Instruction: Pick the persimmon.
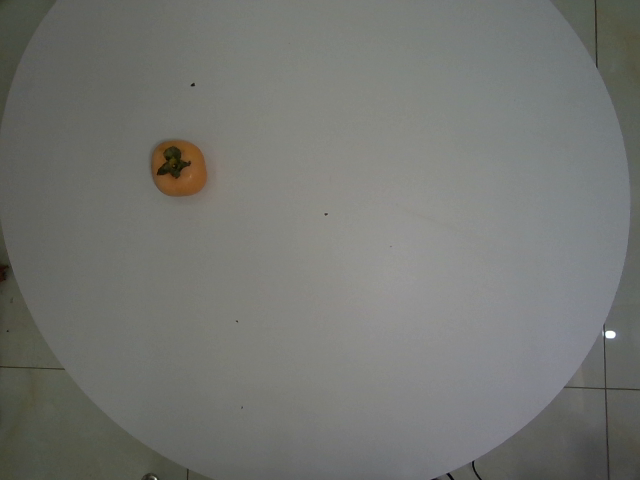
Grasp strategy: vertical